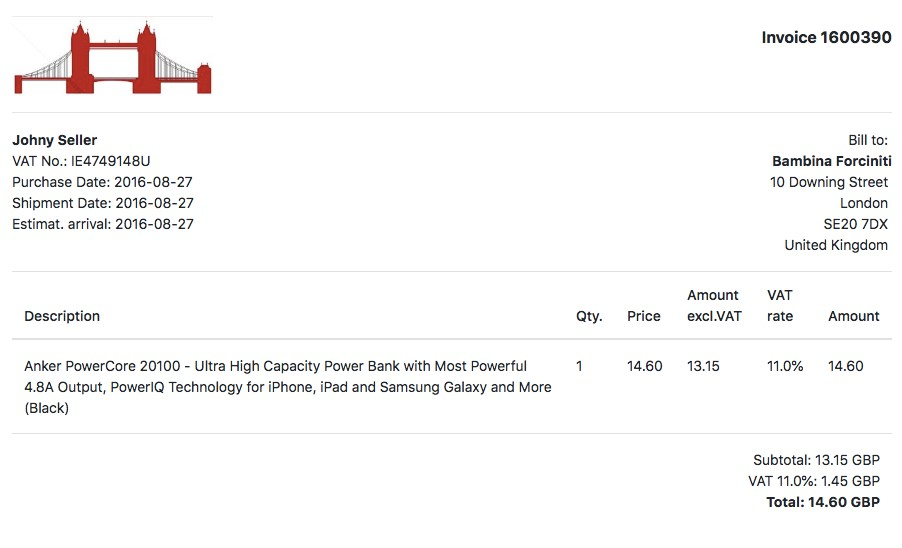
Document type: Invoice